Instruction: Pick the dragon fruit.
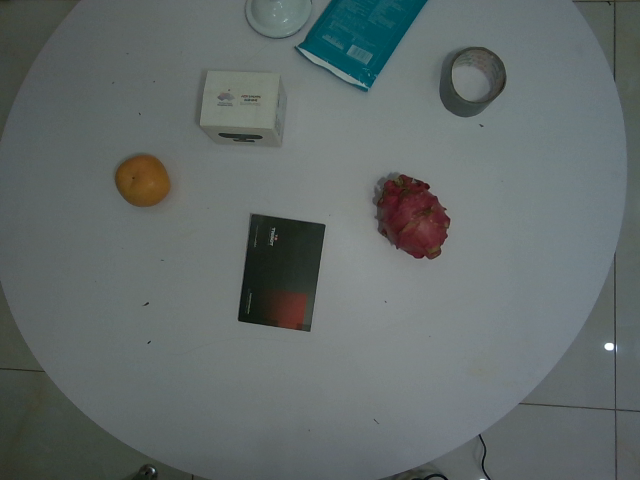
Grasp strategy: vertical